Question: What is the potential diagnosis?
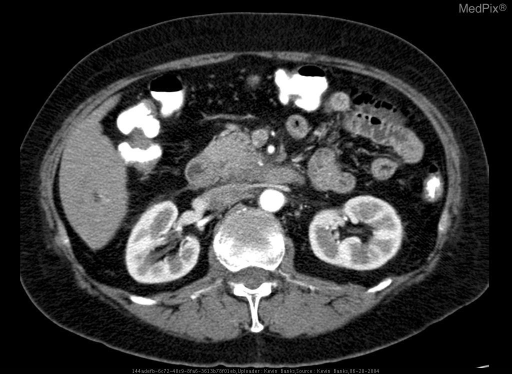
Answer: The possible diagnosis includes Replaced Right Hepatic Artery.